Question: What might the diagnosis be?
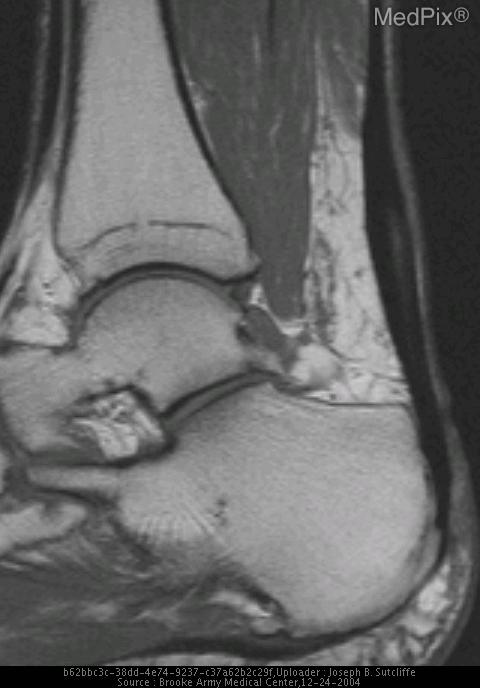
Answer: The possible diagnosis includes Partial Achilles rupture
Complete Achilles rupture.